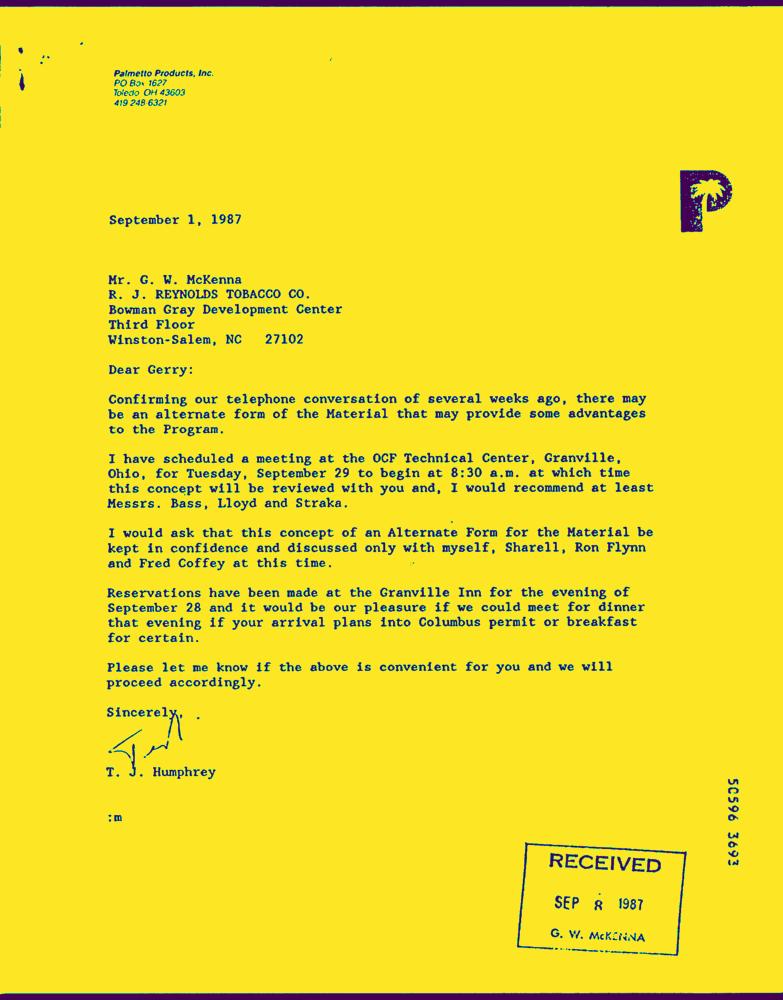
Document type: Letter-Doc